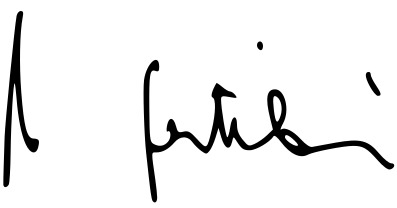
Signature of: paolo gentiloni